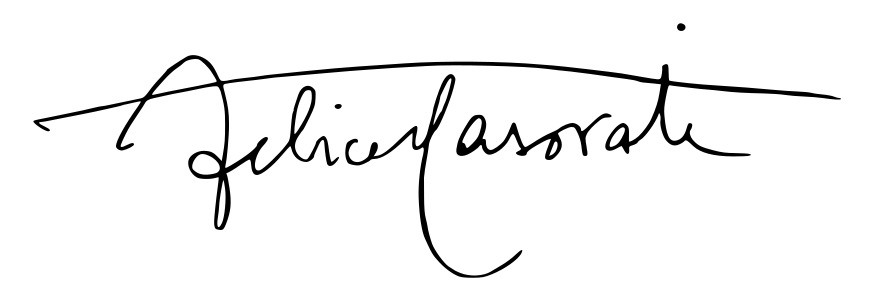
Signature of: felice casorati